Question: What appears to be the issue?
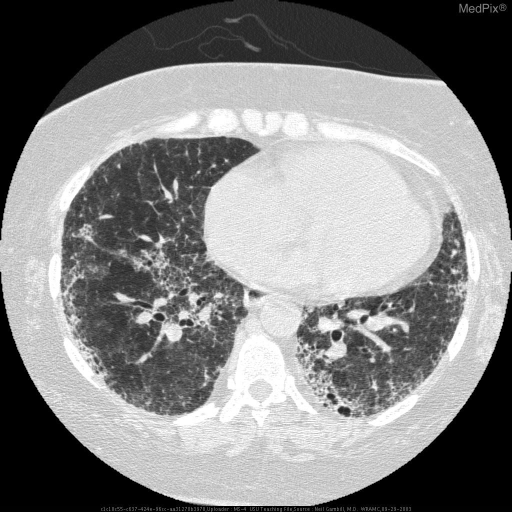
Answer: The findings suggest HRCT Chest: Peripheral/Basilar honeycombing, irregular Intralobular septal thickening, irregular Interlobular septal thickening, Patchy ground glass. HRCT Chest: Peripheral/Basilar honeycombing,  irregular Interlobular septal thickening, Patchy ground glass. The patient might have a history of 55 year old white female with PMH of HTN, CHF, PE, Anti-phoshpolipid antibody syndrome, admitted for 3mo Hx of SOB, acutely worsening over past week, now with O2 saturation of 75% at rest..